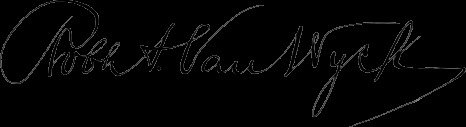
Signature of: robert anderson van wyck